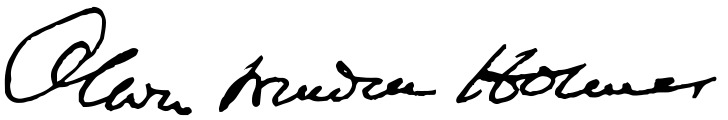
Signature of: oliver wendell holmes